Patient: Male, age 40
A 40-year-old male with a past medical history of poorly controlled type 1 diabetes mellitus (HbA1c 10.3%) presented to the emergency department with a one-week history of fever, chills, shortness of breath, and hemoptysis. On admission, the patient was febrile (101  F) and tachycardic (110 beats/min). He required 3 L of supplemental oxygen via nasal cannula to maintain oxygen saturation above 94%. The pulmonary exam was unrevealing. Laboratory workup was unrevealing, including a normal white blood cell count and procalcitonin. Chest X-ray was grossly unremarkable (Fig. 1). Computed Tomography (CT) of the chest showed a cavitary mass (3.5 x 2.9 cm) in the right lower lobe (Fig. 2). He was started on vancomycin and piperacillin/tazobactam after collecting sputum and blood cultures. Sputum was also sent for acid-fast bacillus (AFB) smear and culture. Throughout the course of hospitalization, these cultures remained negative.
Despite antibiotherapy, the patient's symptoms continued to worsen. A flexible bronchoscopy with endobronchial ultrasound-guided transbronchial needle aspiration (EBUS-TBNA) under general anesthesia was performed on day 7 of hospitalization. Bronchoscopy revealed a yellow-colored, friable, slimy, endobronchial mass occluding the right lower lobe bronchus (Fig. 3). Mediastinal and hilar lymph nodes were sampled, with rapid on-site cytology negative for malignancy. Endobronchial biopsies with cryoprobe were performed. Extraction of the lesion was attempted first with the cryoprobe, then by gastrointestinal biopsy forceps, and lastly with a polypectomy snare. However, the attempts were unsuccessful as the mass was very elastic, with the stem firmly attached to the right lower lobe parenchyma. Forceps biopsies and cytology brushing of the mass were also performed. Histopathological examination of the specimen from the mass was consistent with pulmonary mucormycosis, with broad, non-septate hyphae, characteristic of Mucorales species (Fig. 4). No malignant cells or fungal elements were seen on cytological examination of lymph nodes' aspirates, and the cultures were negative. The patient was started on Amphotericin B at 5 mg/kg daily on hospital day#11. Thoracic surgery was consulted, and right middle and lower lobes lobectomy was completed on hospital day#15 without any complication. The removed specimen is shown in Fig. 5. He finished a 14-day course of intravenous Amphotericin B with clinical improvement. He was transitioned to oral Posaconazole and discharged on hospital day#26. At the 3-month follow-up, he reported complete resolution of symptoms.
Keywords: cryobiopsy, diabetes mellitus, endobronchial mass, mucormycosis, pneumonia
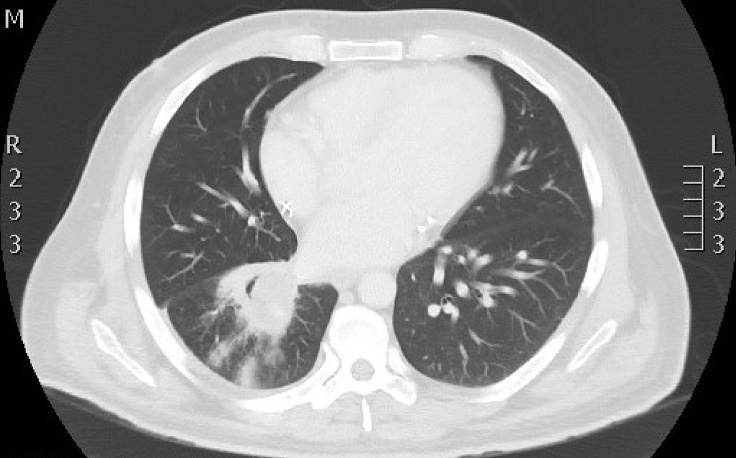
Image caption: Chest CT demonstrating a right lower lobe cavitating mass (3.5 x 2.9 cm).